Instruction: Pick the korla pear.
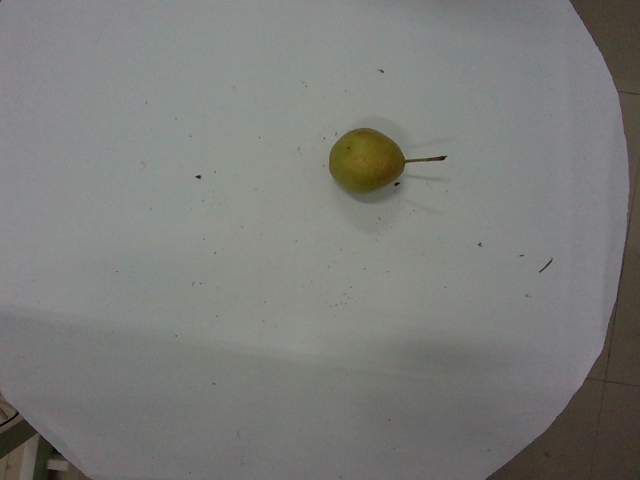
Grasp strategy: vertical